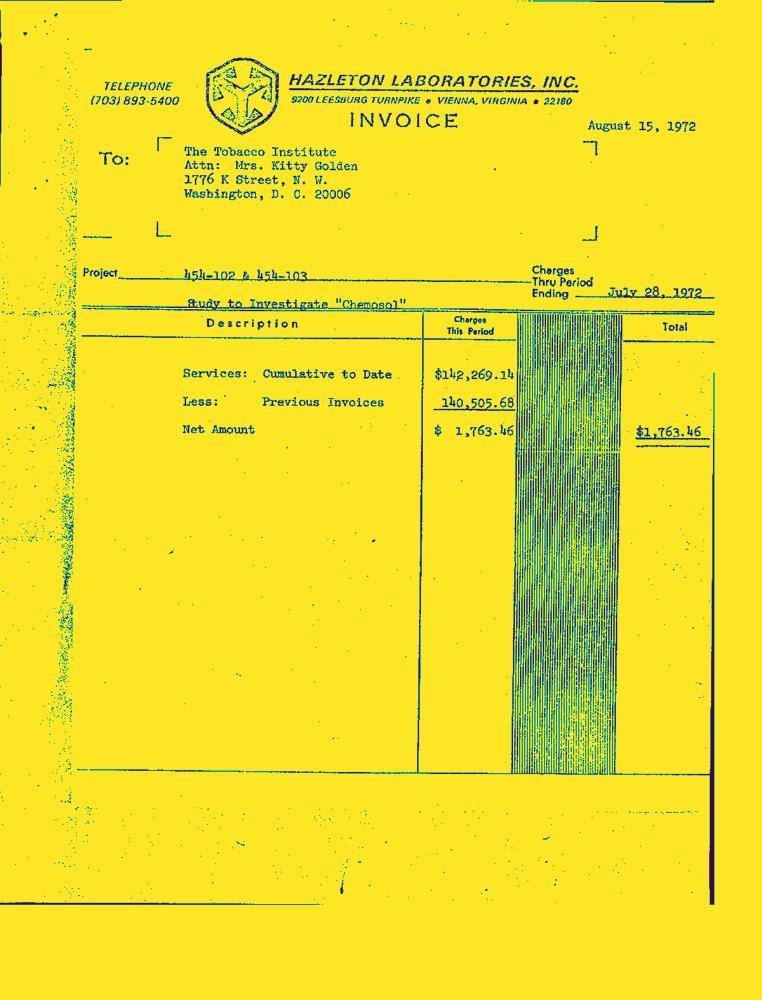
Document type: Invoice-Doc